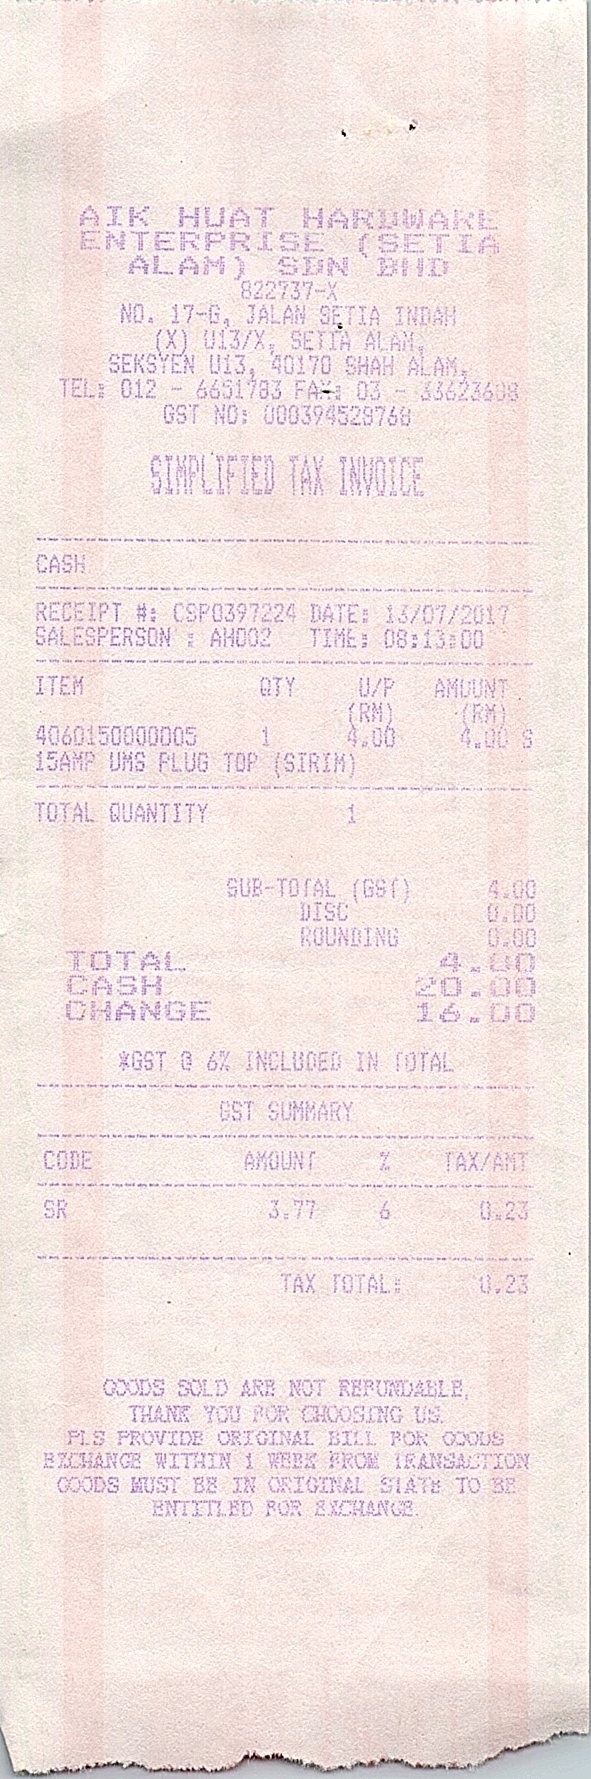
AIK HUAT HARDWARE
ENTERPRISE (SETIA
ALAM) SDN BHD
822737-X
NO. 17-G, JALAN SETIA INDAH
(X) U13/X, SETIA ALAM,
SEKSYEN U13, 40170 SHAH ALAM,
TEL: 012 - 6651783 FAX: 03 - 33623608
GST NO: 000394528768
SIMPLIFIED TAX INVOICE
CASH
RECEIPT #: CSP0397224 DATE: 13/07/2017
SALESPERSON : AH002
TIME: 08:13:00
ITEM
QTY
U/P
AMOUNT
(RM)
(RM)
4060150000005
1
4.00
4.00
S
15AMP UMS PLUG TOP (SIRIM)
TOTAL QUANTITY
1
SUB-TOTAL (GST)
DISC
ROUNDING
TOTAL
CASH
CHANGE
4.00
0.00
0.00
4.00
20.00
16.00
*GST @ 6% INCLUDED IN TOTAL
GST SUMMARY
CODE
AMOUNT
%
TAX/AMT
SR
3.77
6
0.23
TAX TOTAL:
0.23
GOODS SOLD ARE NOT REFUNDABLE,
THANK YOU FOR CHOOSING US.
PLS PROVIDE ORIGINAL BILL FOR GOODS
EXCHANGE WITHIN 1 WEEK FROM TRANSACTION
GOODS MUST BE IN ORIGINAL STATE TO BE
ENTITLED FOR EXCHANGE.